Question: What appears to be the issue?
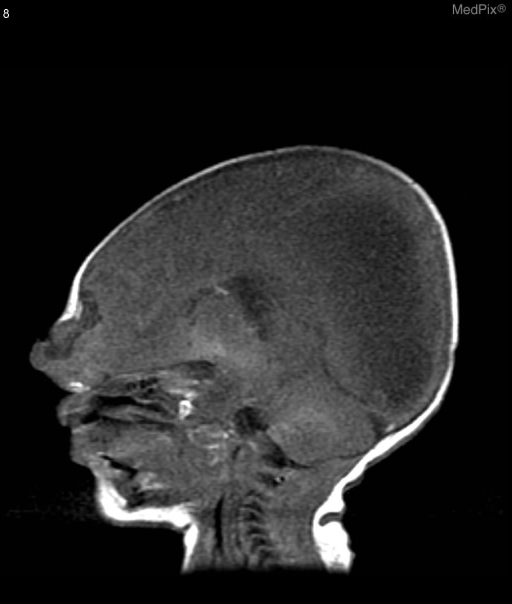
Answer: The findings suggest T1 sagital view showing enlarged posterior lateral ventricles.  The image shows a midline opening of the skull above the bridge of the nose with protrusion of brain parenchyma through the skull defect.

T2 axial views show bilateral asymmetrically enlarged lateral ventricles (right>left).  Brain parenchyma protruding from a midline skull defect at the level of the eyes with CSF communication into the mass.  Parenchymal volume loss noted in parietal, occipital and frontal lobes.. T1 sagittal view showing increased volume of the lateral ventricle and a mass protruding from a midline skull defect at the level of the eyes.  There is a region of decreased intensity within the mass consistent with CSF.  The location and intensity of the mass is consistent with a protrusion of brain parenchyma through the skull defect.  Parenchymal volume loss noted in occipital lobe.. The patient might have a history of 2 day old female infant with midline mass above the nose..